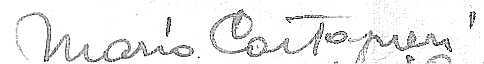
Signature of: mario castagneri